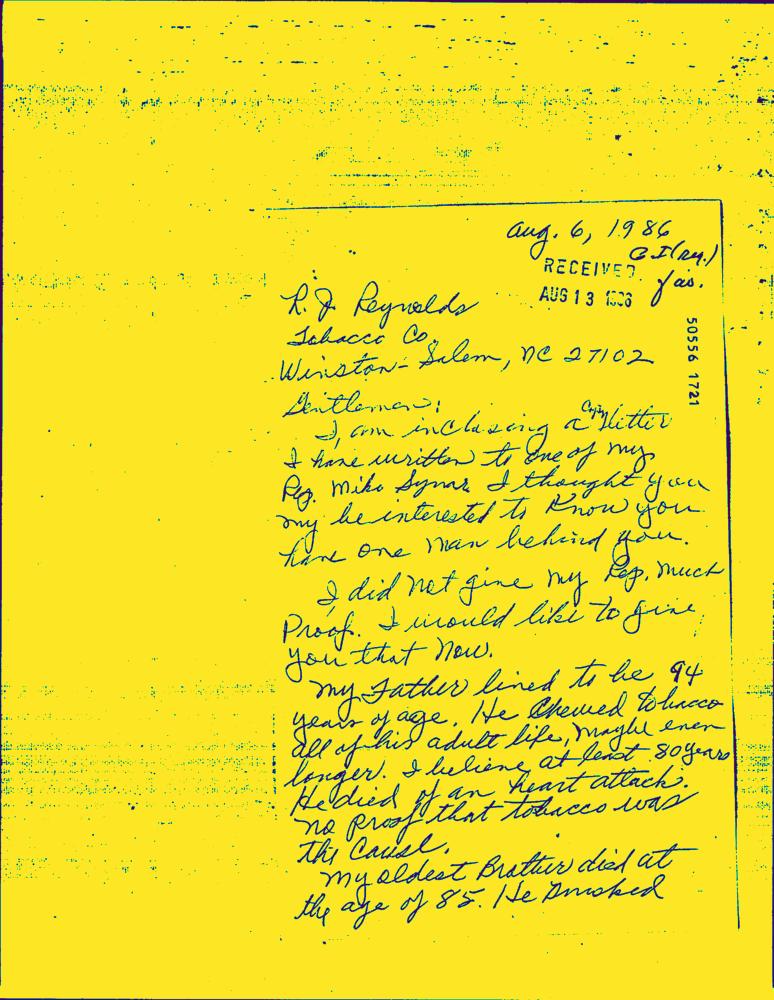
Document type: Hand-Written